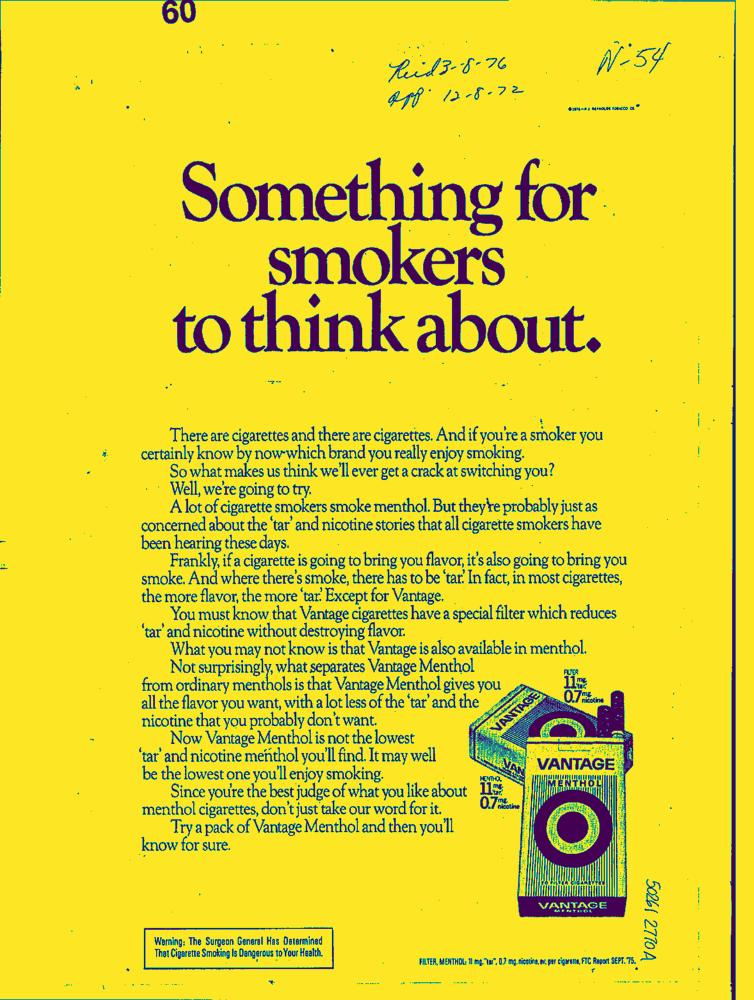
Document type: AD